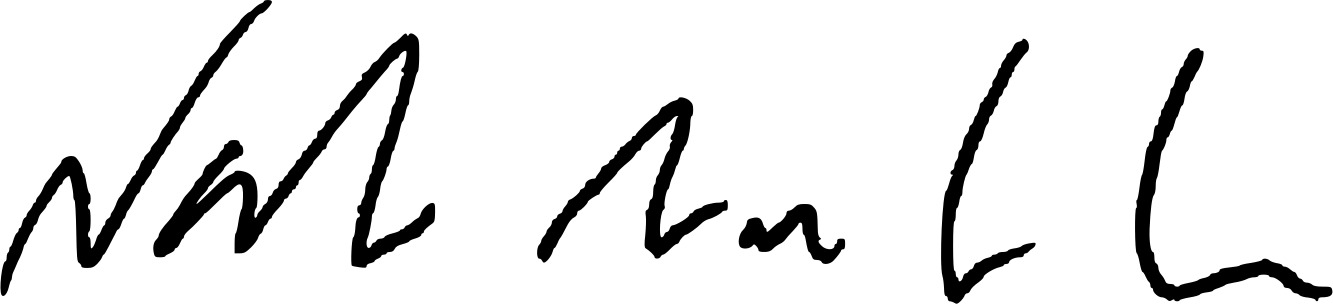
Signature of: noah baumbach